Question: What appears to be the issue?
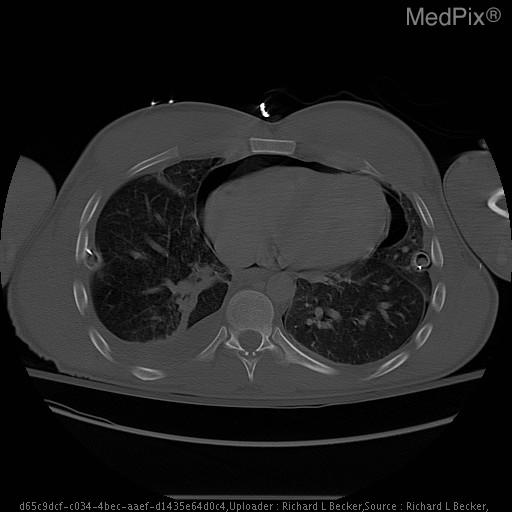
Answer: The findings suggest Thin rim of lucency surrounding the cardiac shadow. Previous Chest CT showed a small amount of pericardial air at the apex.. Subsequent CT images. The patient might have a history of 22 y.o. man with a history of polytrauma, gun shot wound to chest, 2 weeks ago, status post multiple right thoracostomy tube placements..